Question: What type of tax is indicated in the document, personal property or real estate?
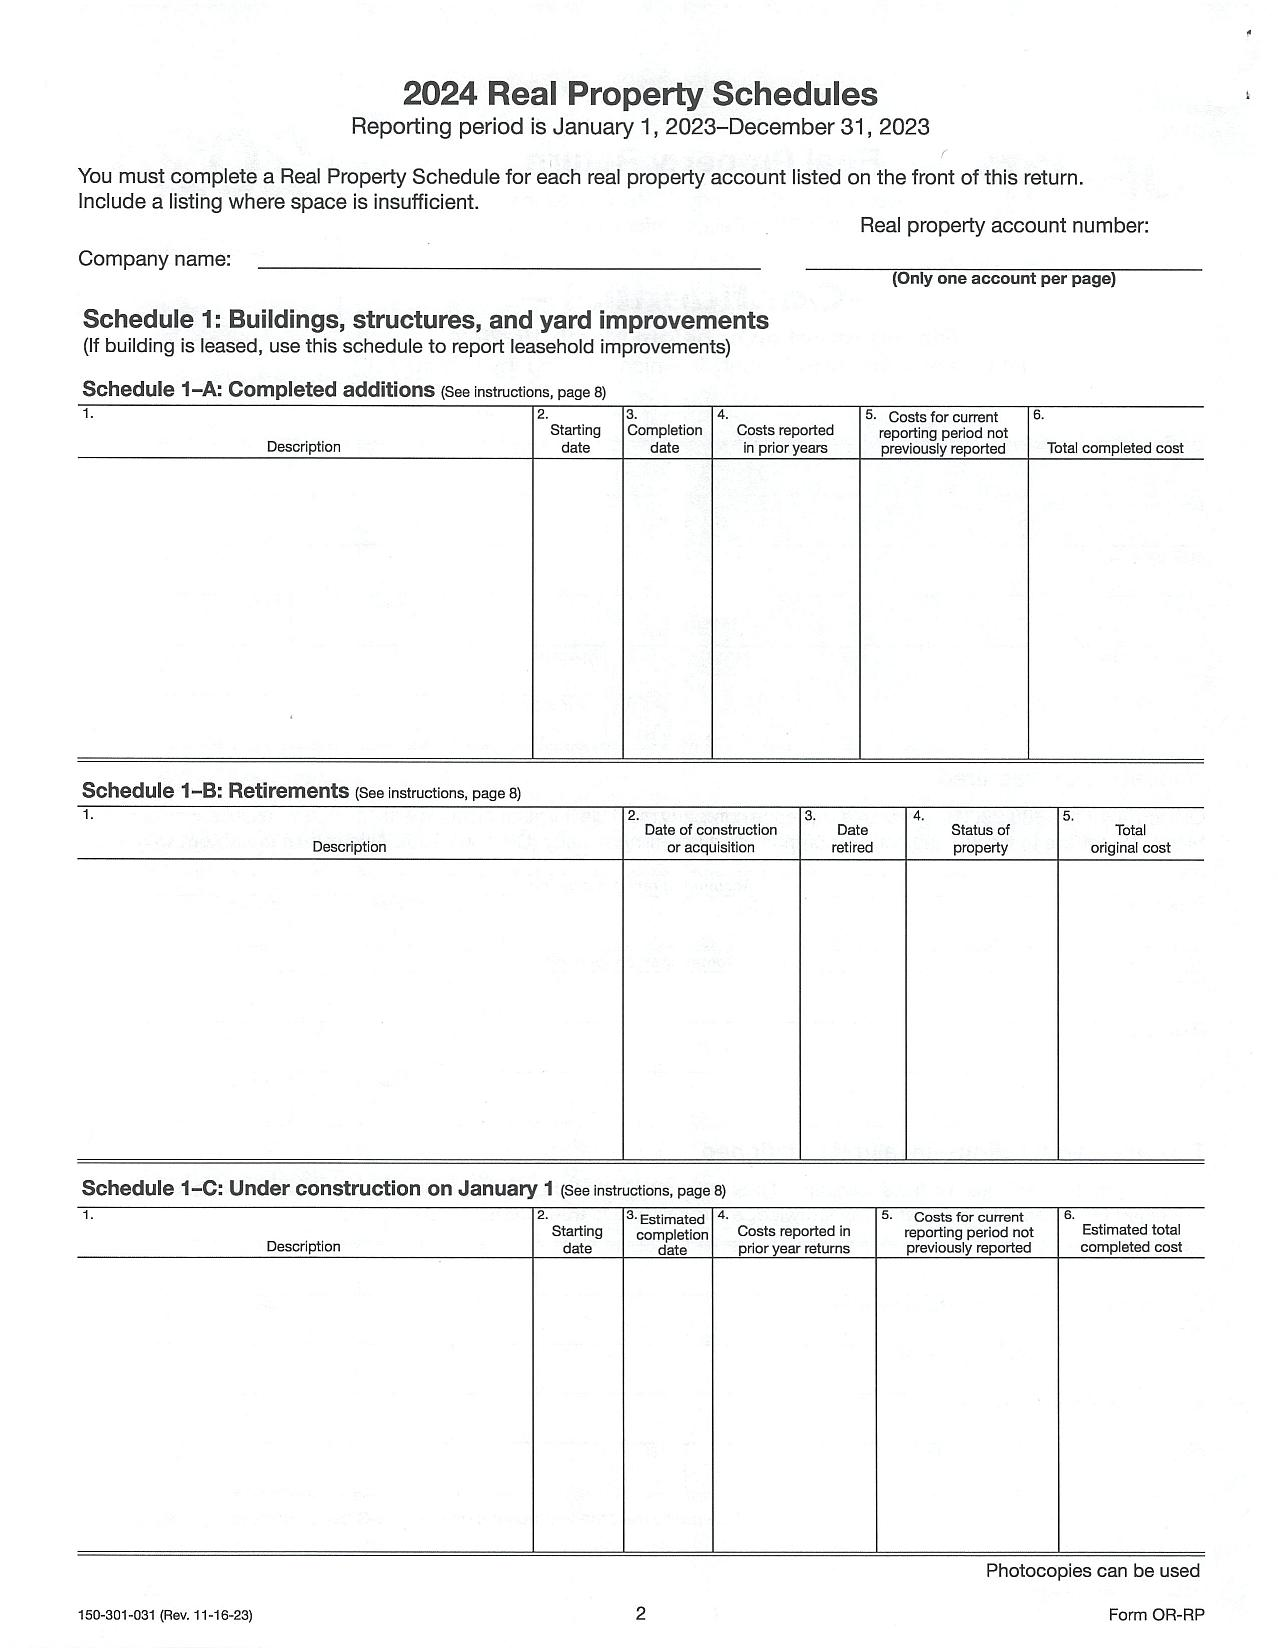
Answer: "Real Estate Tax"